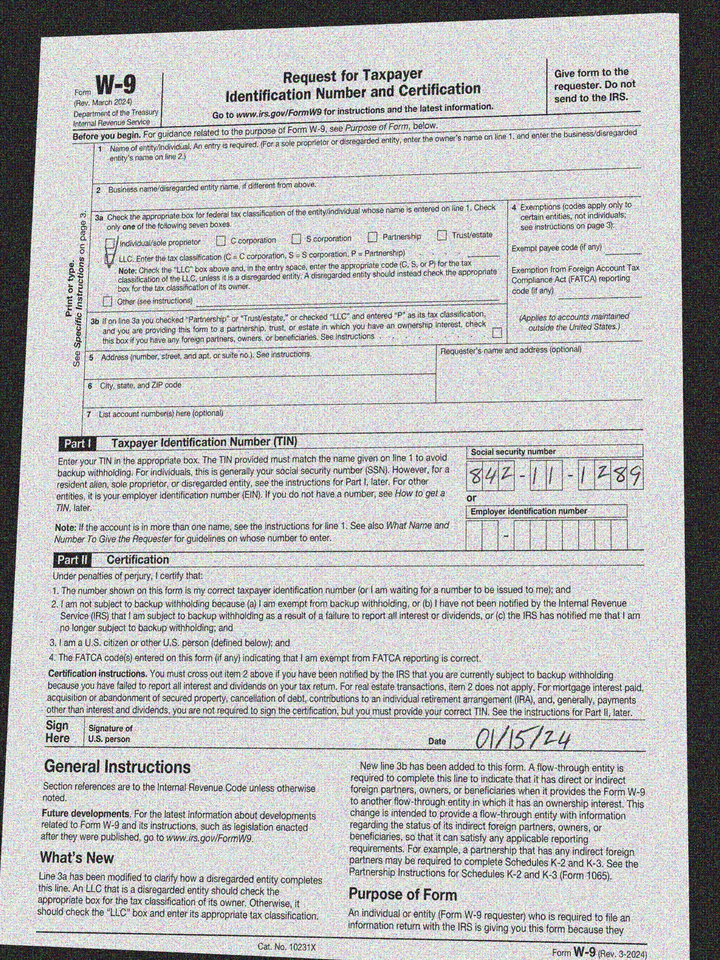
cbx: yes
ssn: 842111289
sdt: 01/15/24